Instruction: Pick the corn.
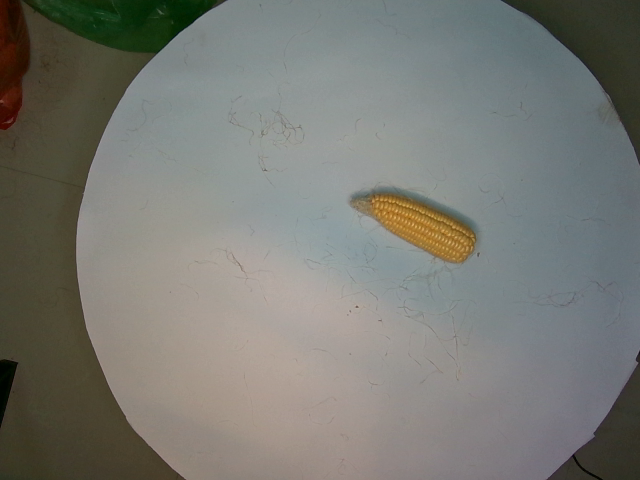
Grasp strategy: vertical